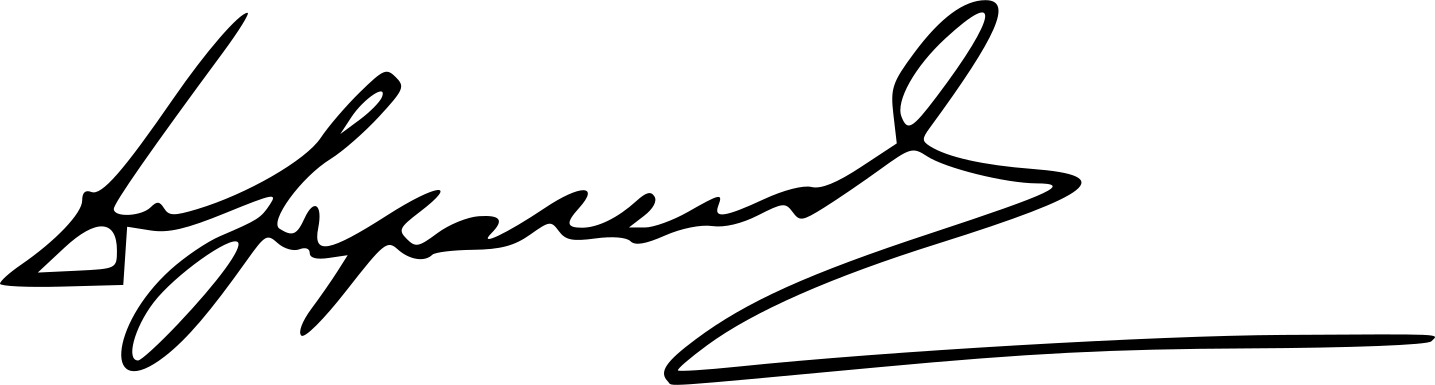
Signature of: ivo lapenna